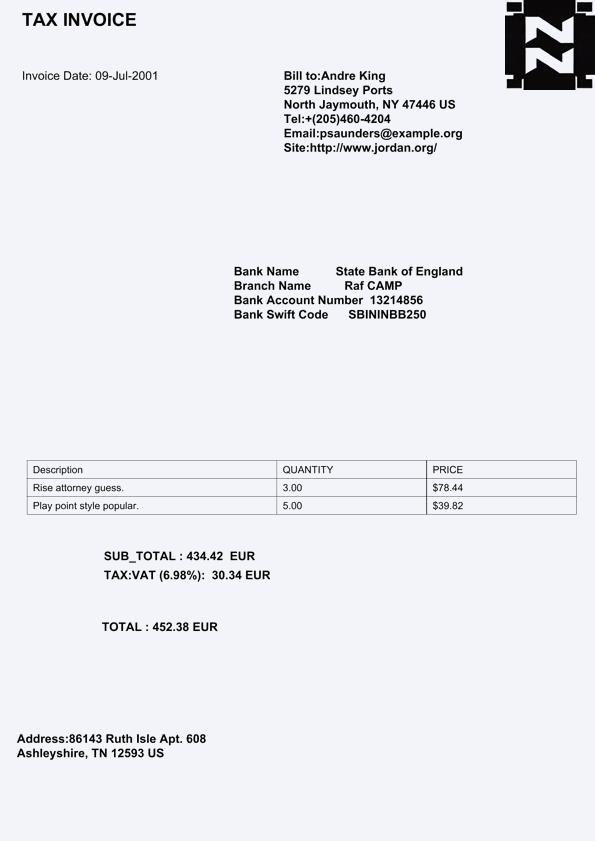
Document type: Invoice